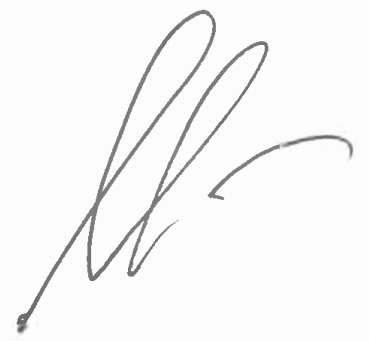
Signature of: oleg matytsin